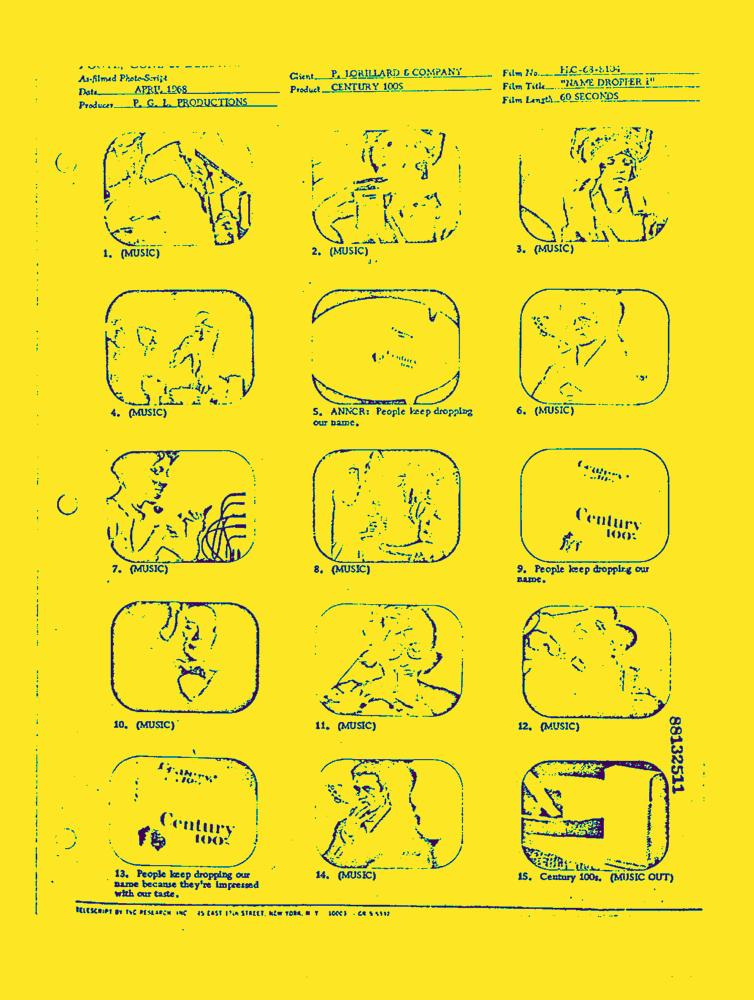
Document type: AD